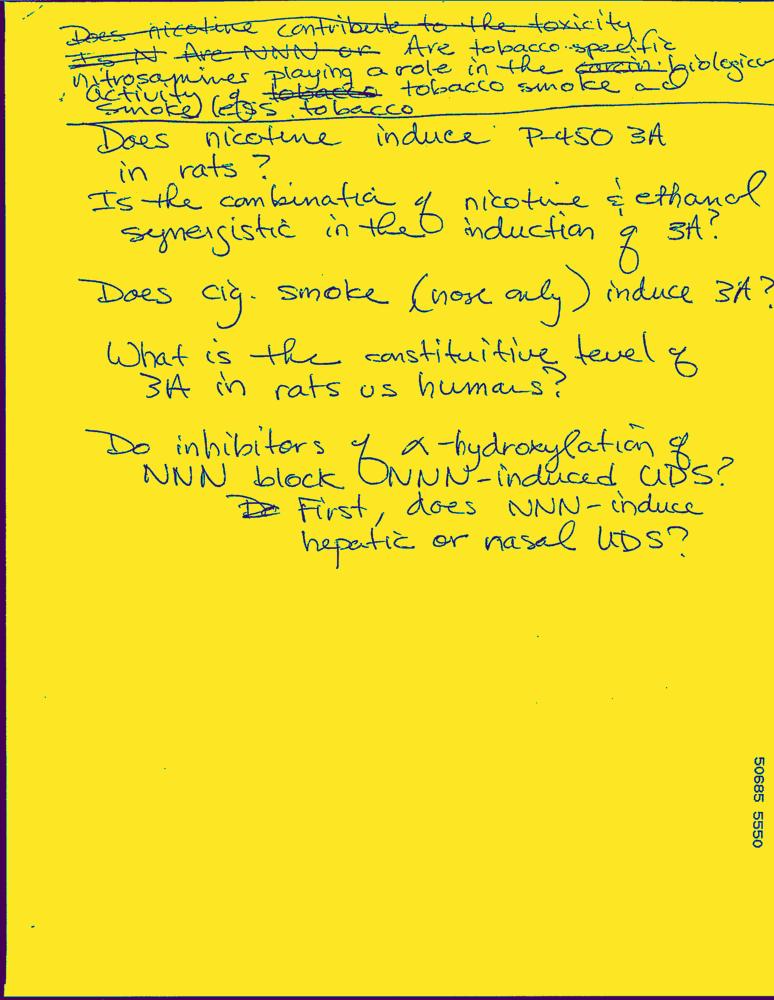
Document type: Hand-Written